Question: How is the history relevant to the case?
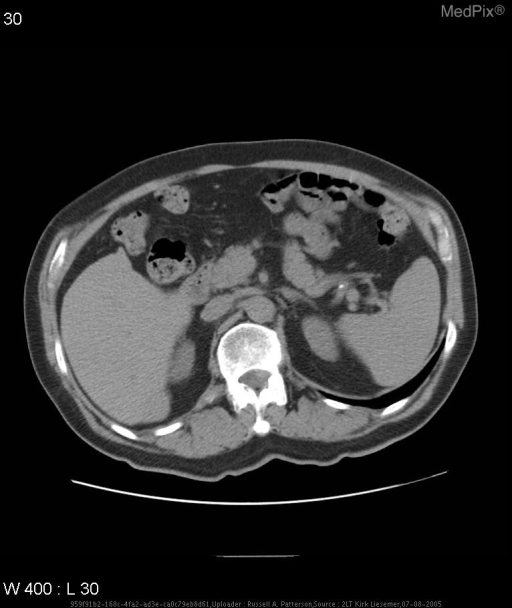
Answer: The patient's history of 65 yo male with h/o hemochromatosis is key in understanding the case.